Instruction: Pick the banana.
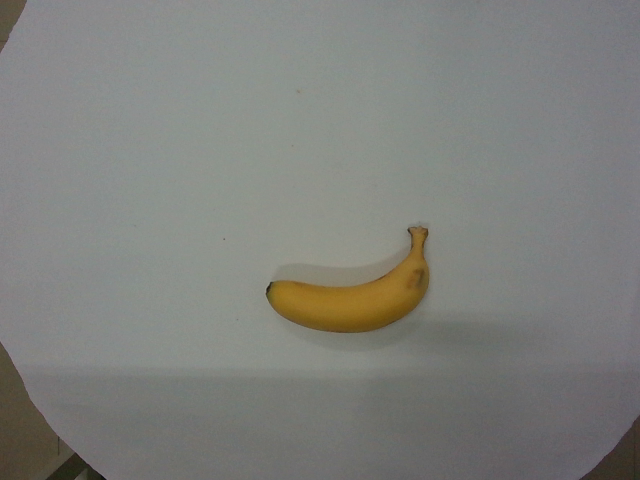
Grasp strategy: vertical